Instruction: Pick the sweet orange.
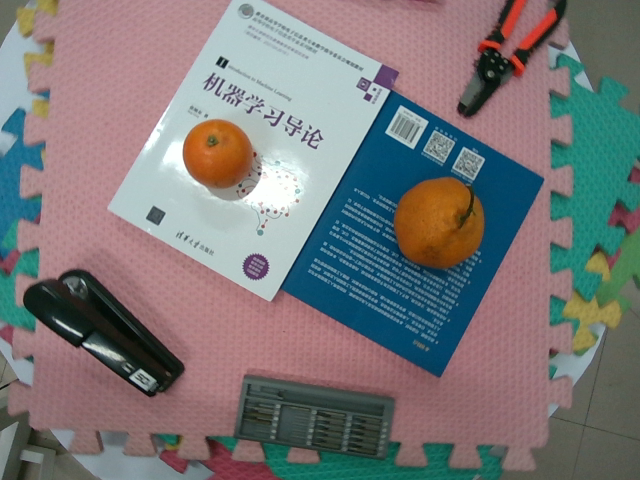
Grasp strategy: vertical